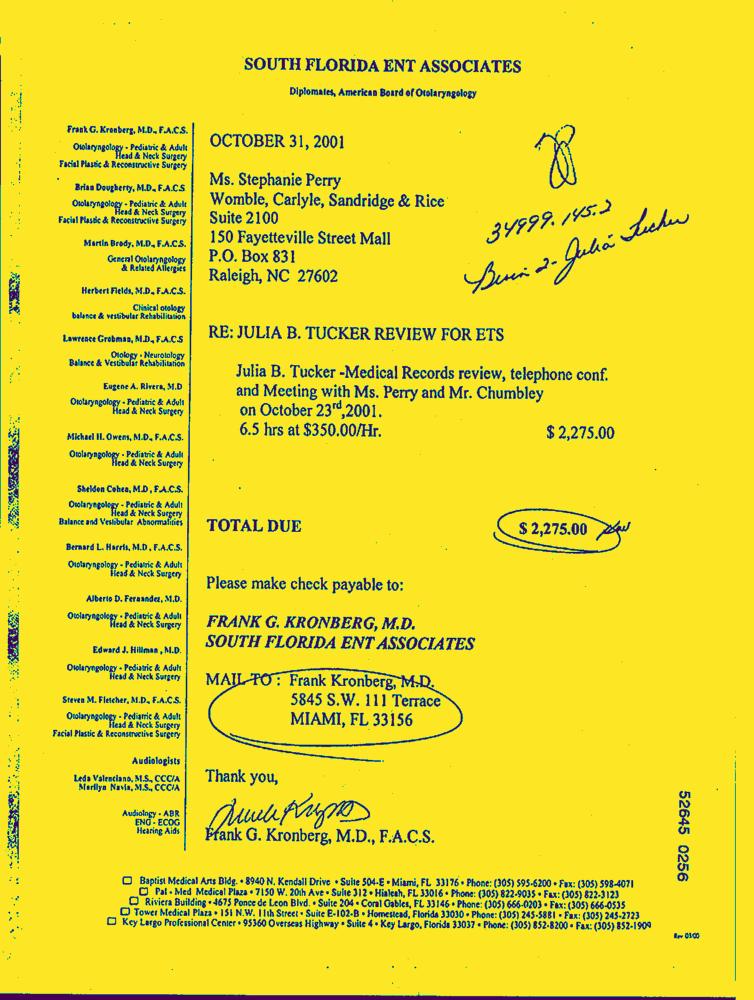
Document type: Invoice-Doc